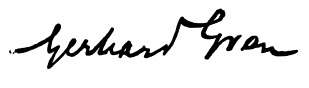
Signature of: gerhard gran